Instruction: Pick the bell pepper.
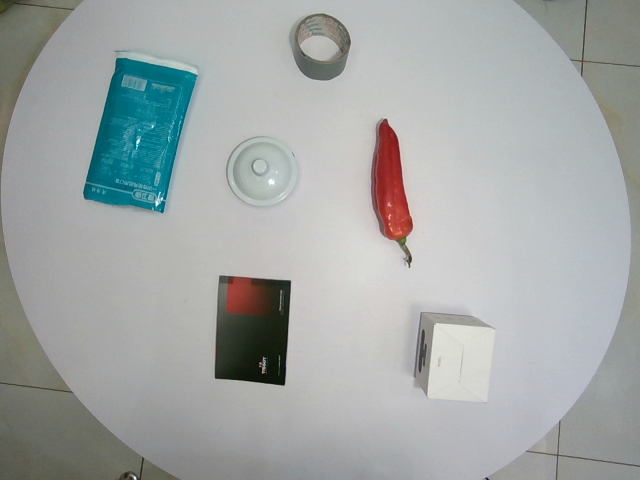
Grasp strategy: vertical